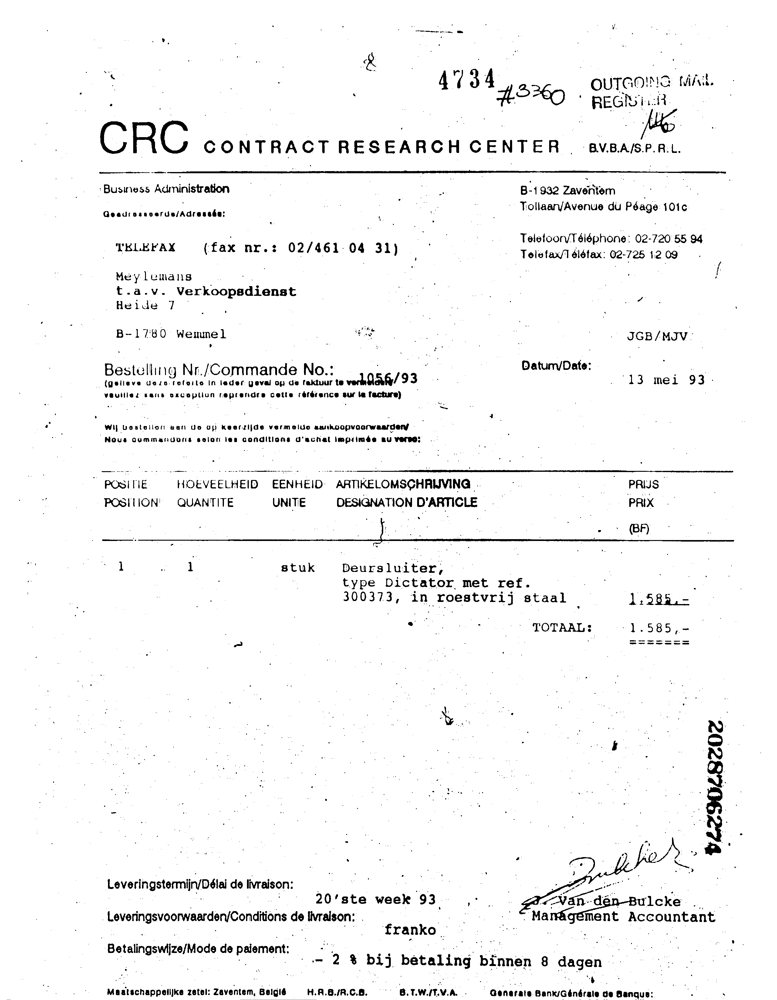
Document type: Invoice